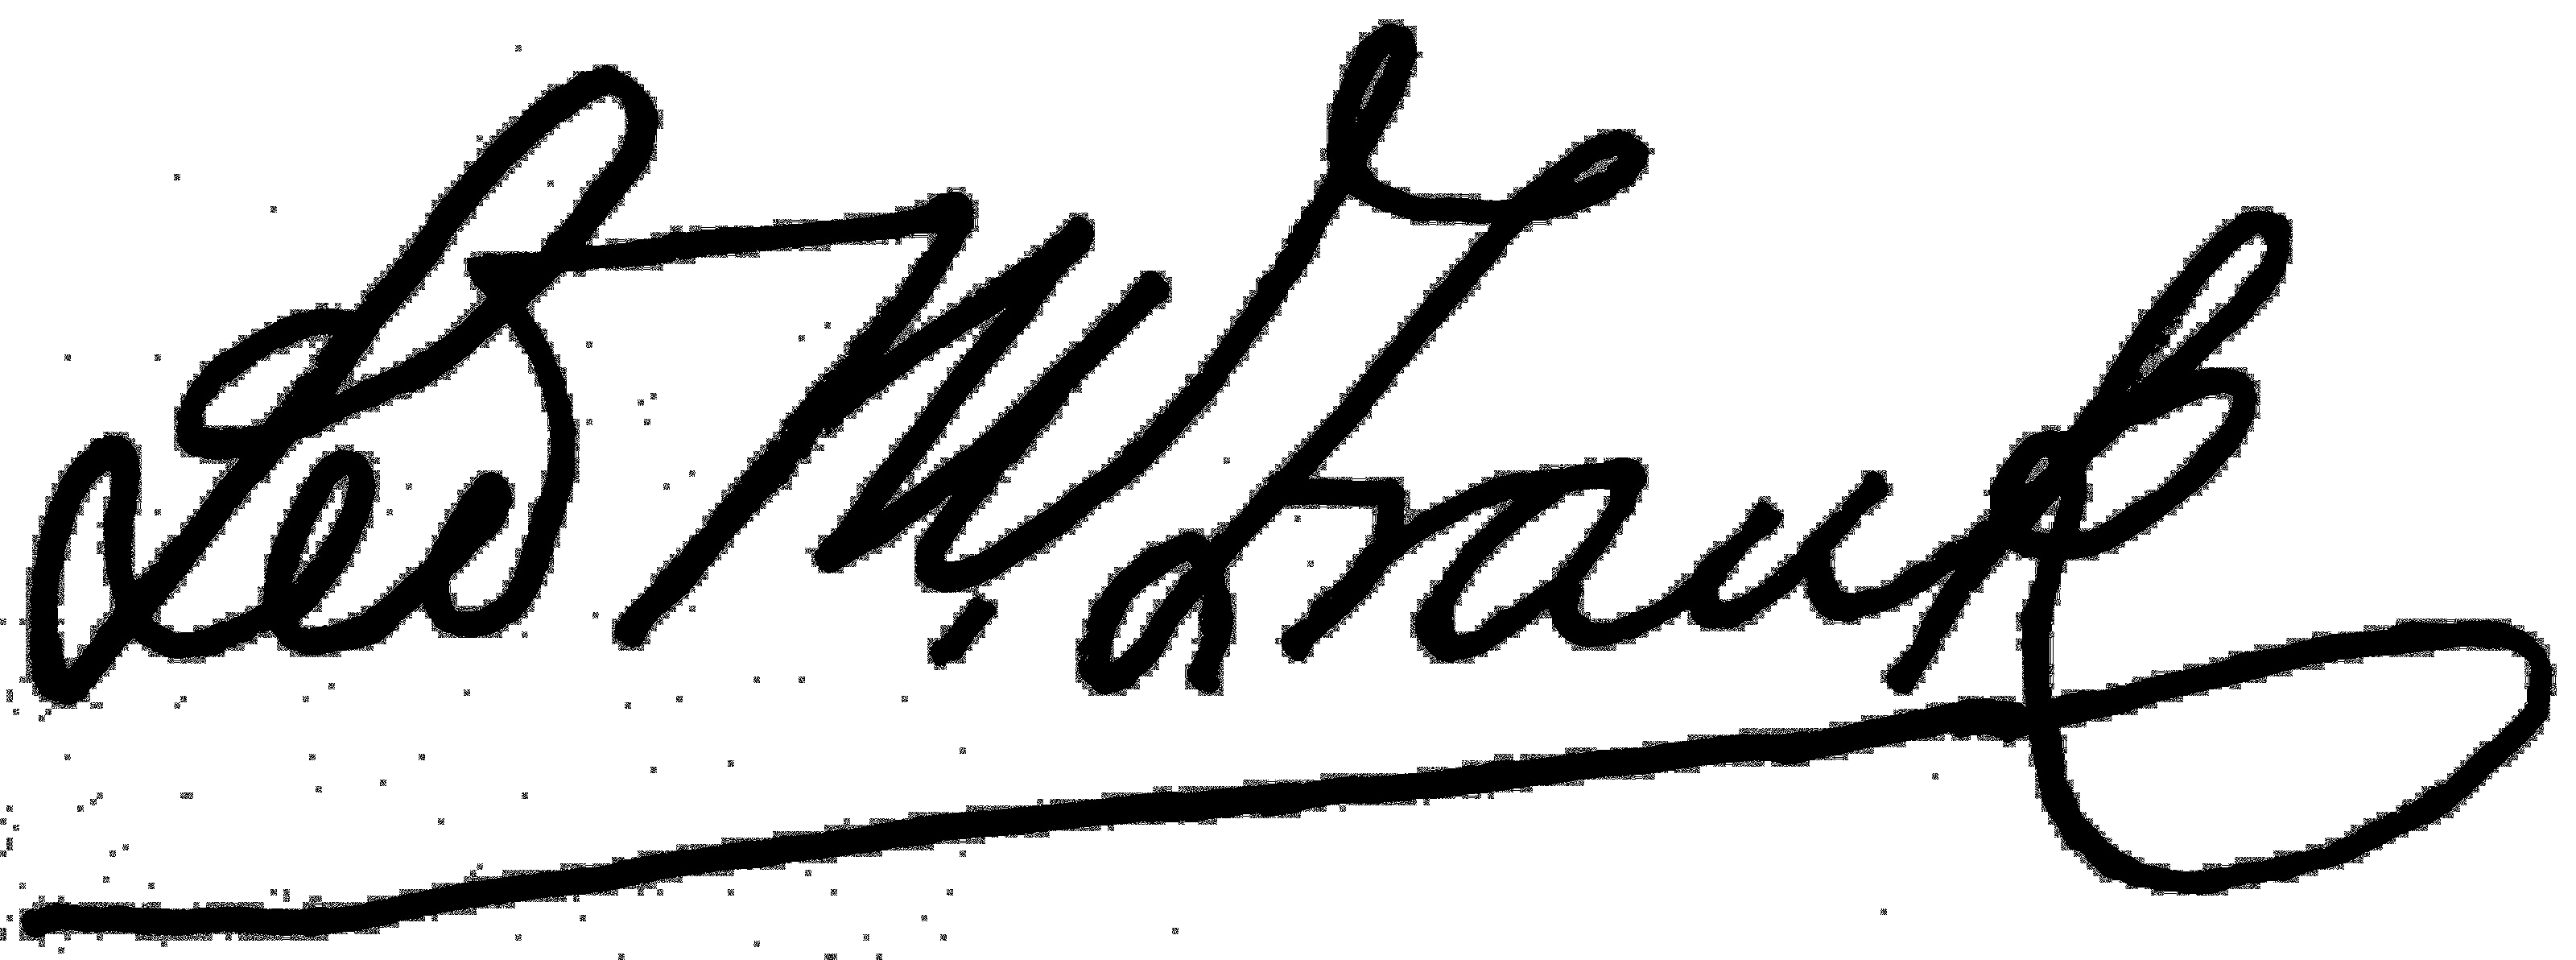
Signature of: leo frank